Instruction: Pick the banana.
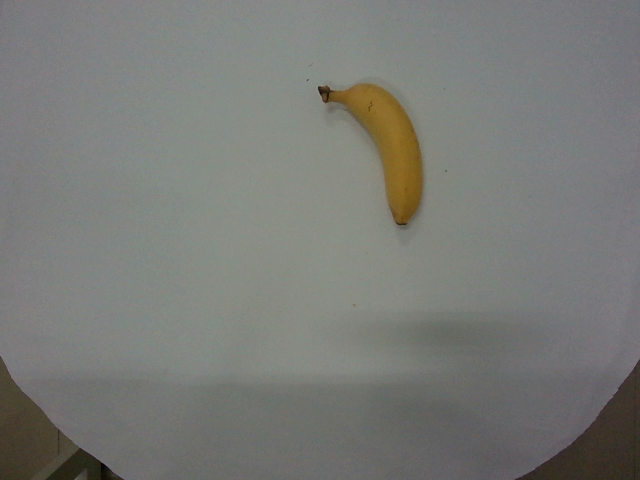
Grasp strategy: vertical